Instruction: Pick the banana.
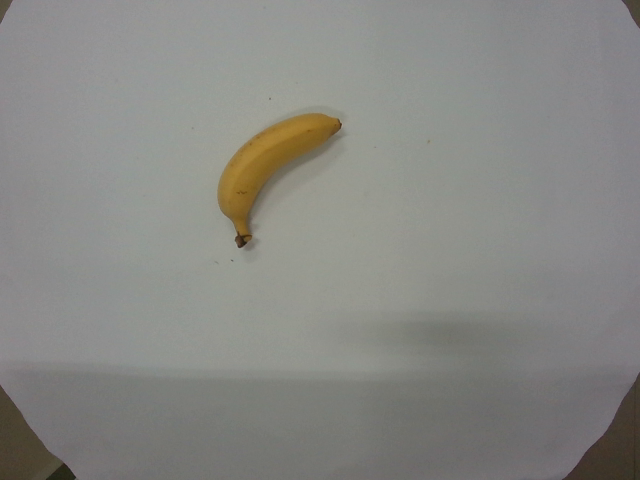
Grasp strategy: vertical